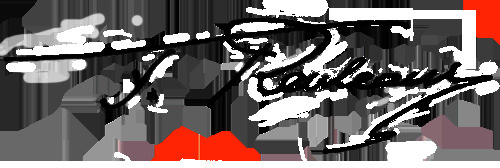
Signature of: franz reuleaux